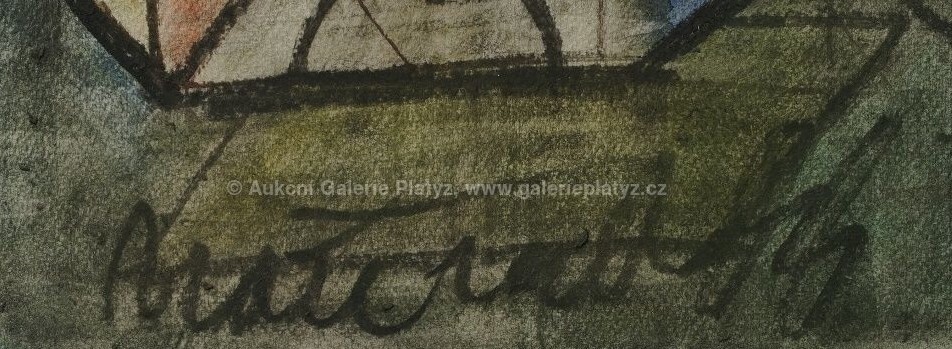
Signature of: jiří načeradský